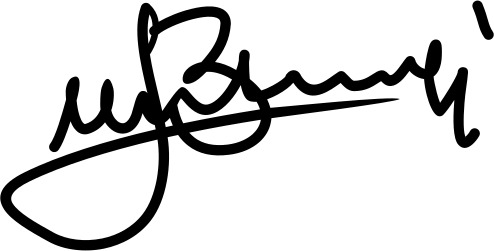
Signature of: bora muzhaqi